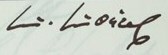
Signature of: stoycho stoychev